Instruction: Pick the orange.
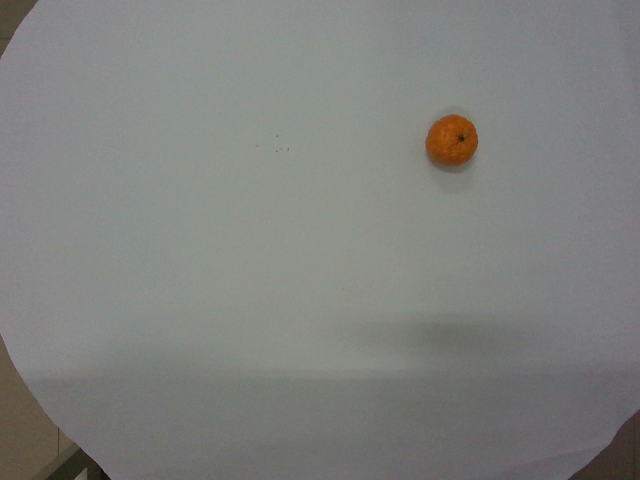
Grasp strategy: vertical